Question: What type of tax is indicated in the document, personal property or real estate?
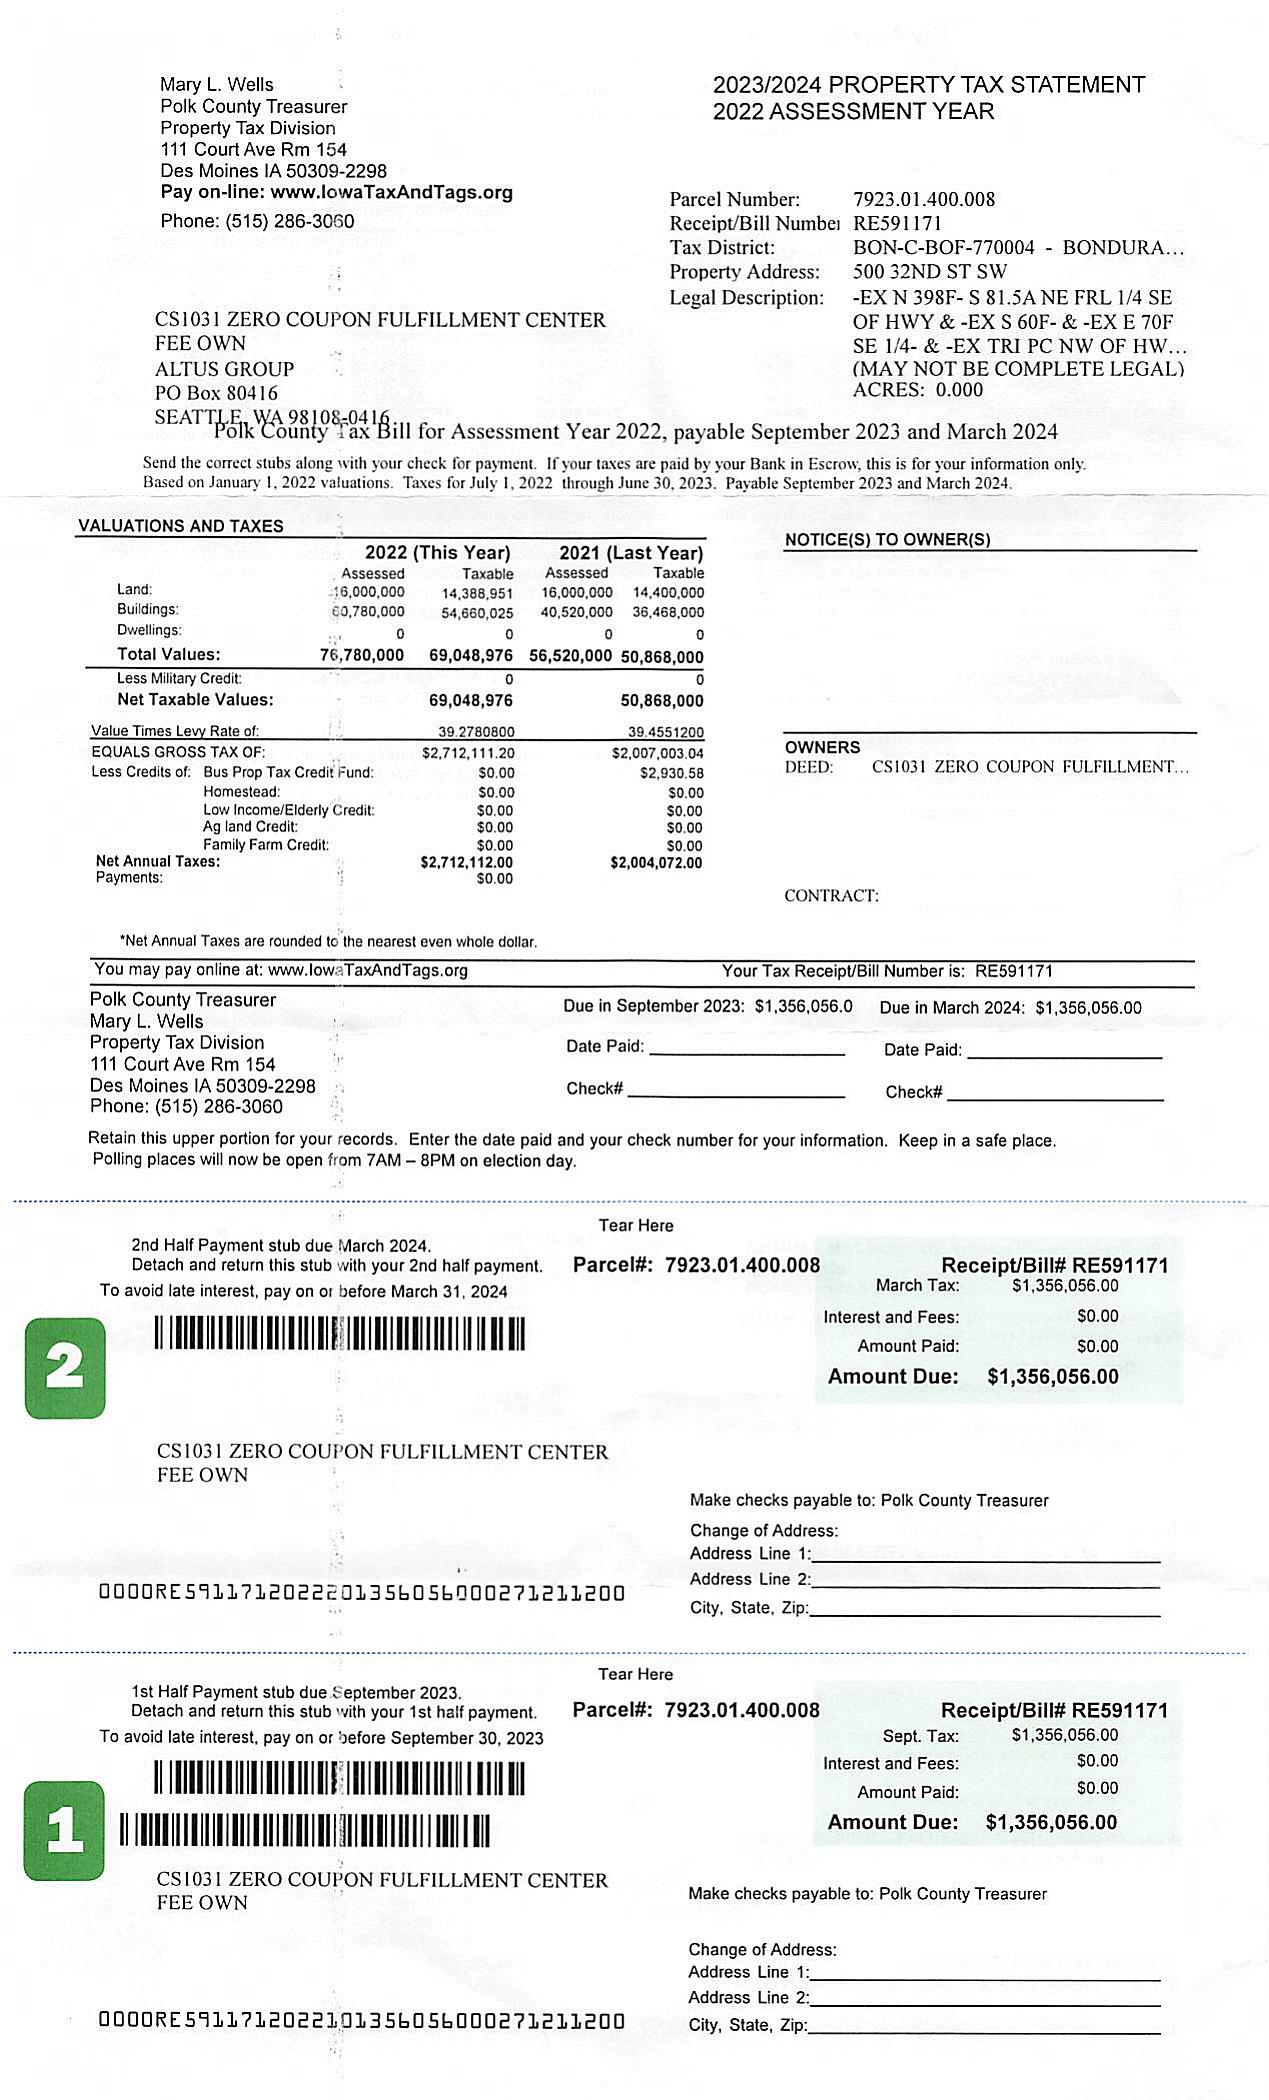
Answer: "Real Estate Tax"